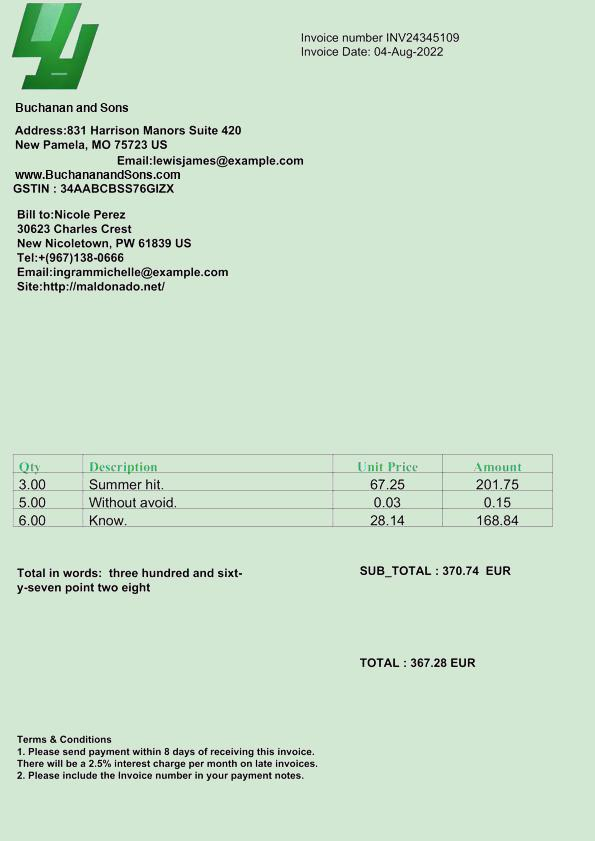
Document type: Invoice